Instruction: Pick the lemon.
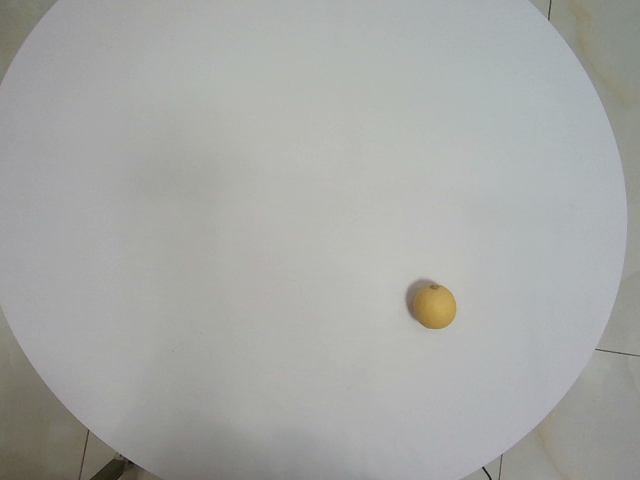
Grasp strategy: vertical